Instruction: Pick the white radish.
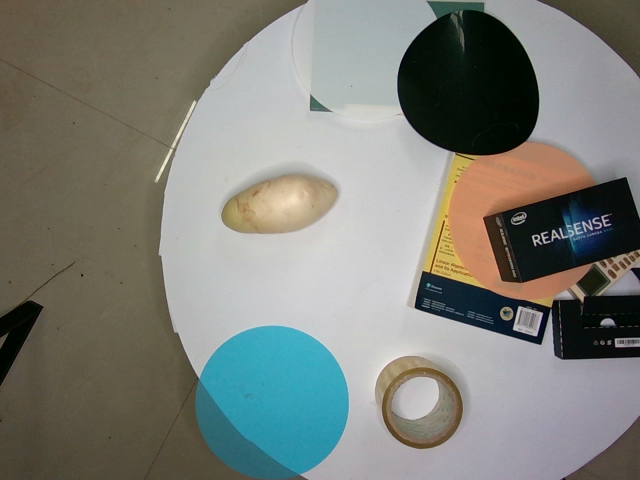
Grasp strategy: vertical